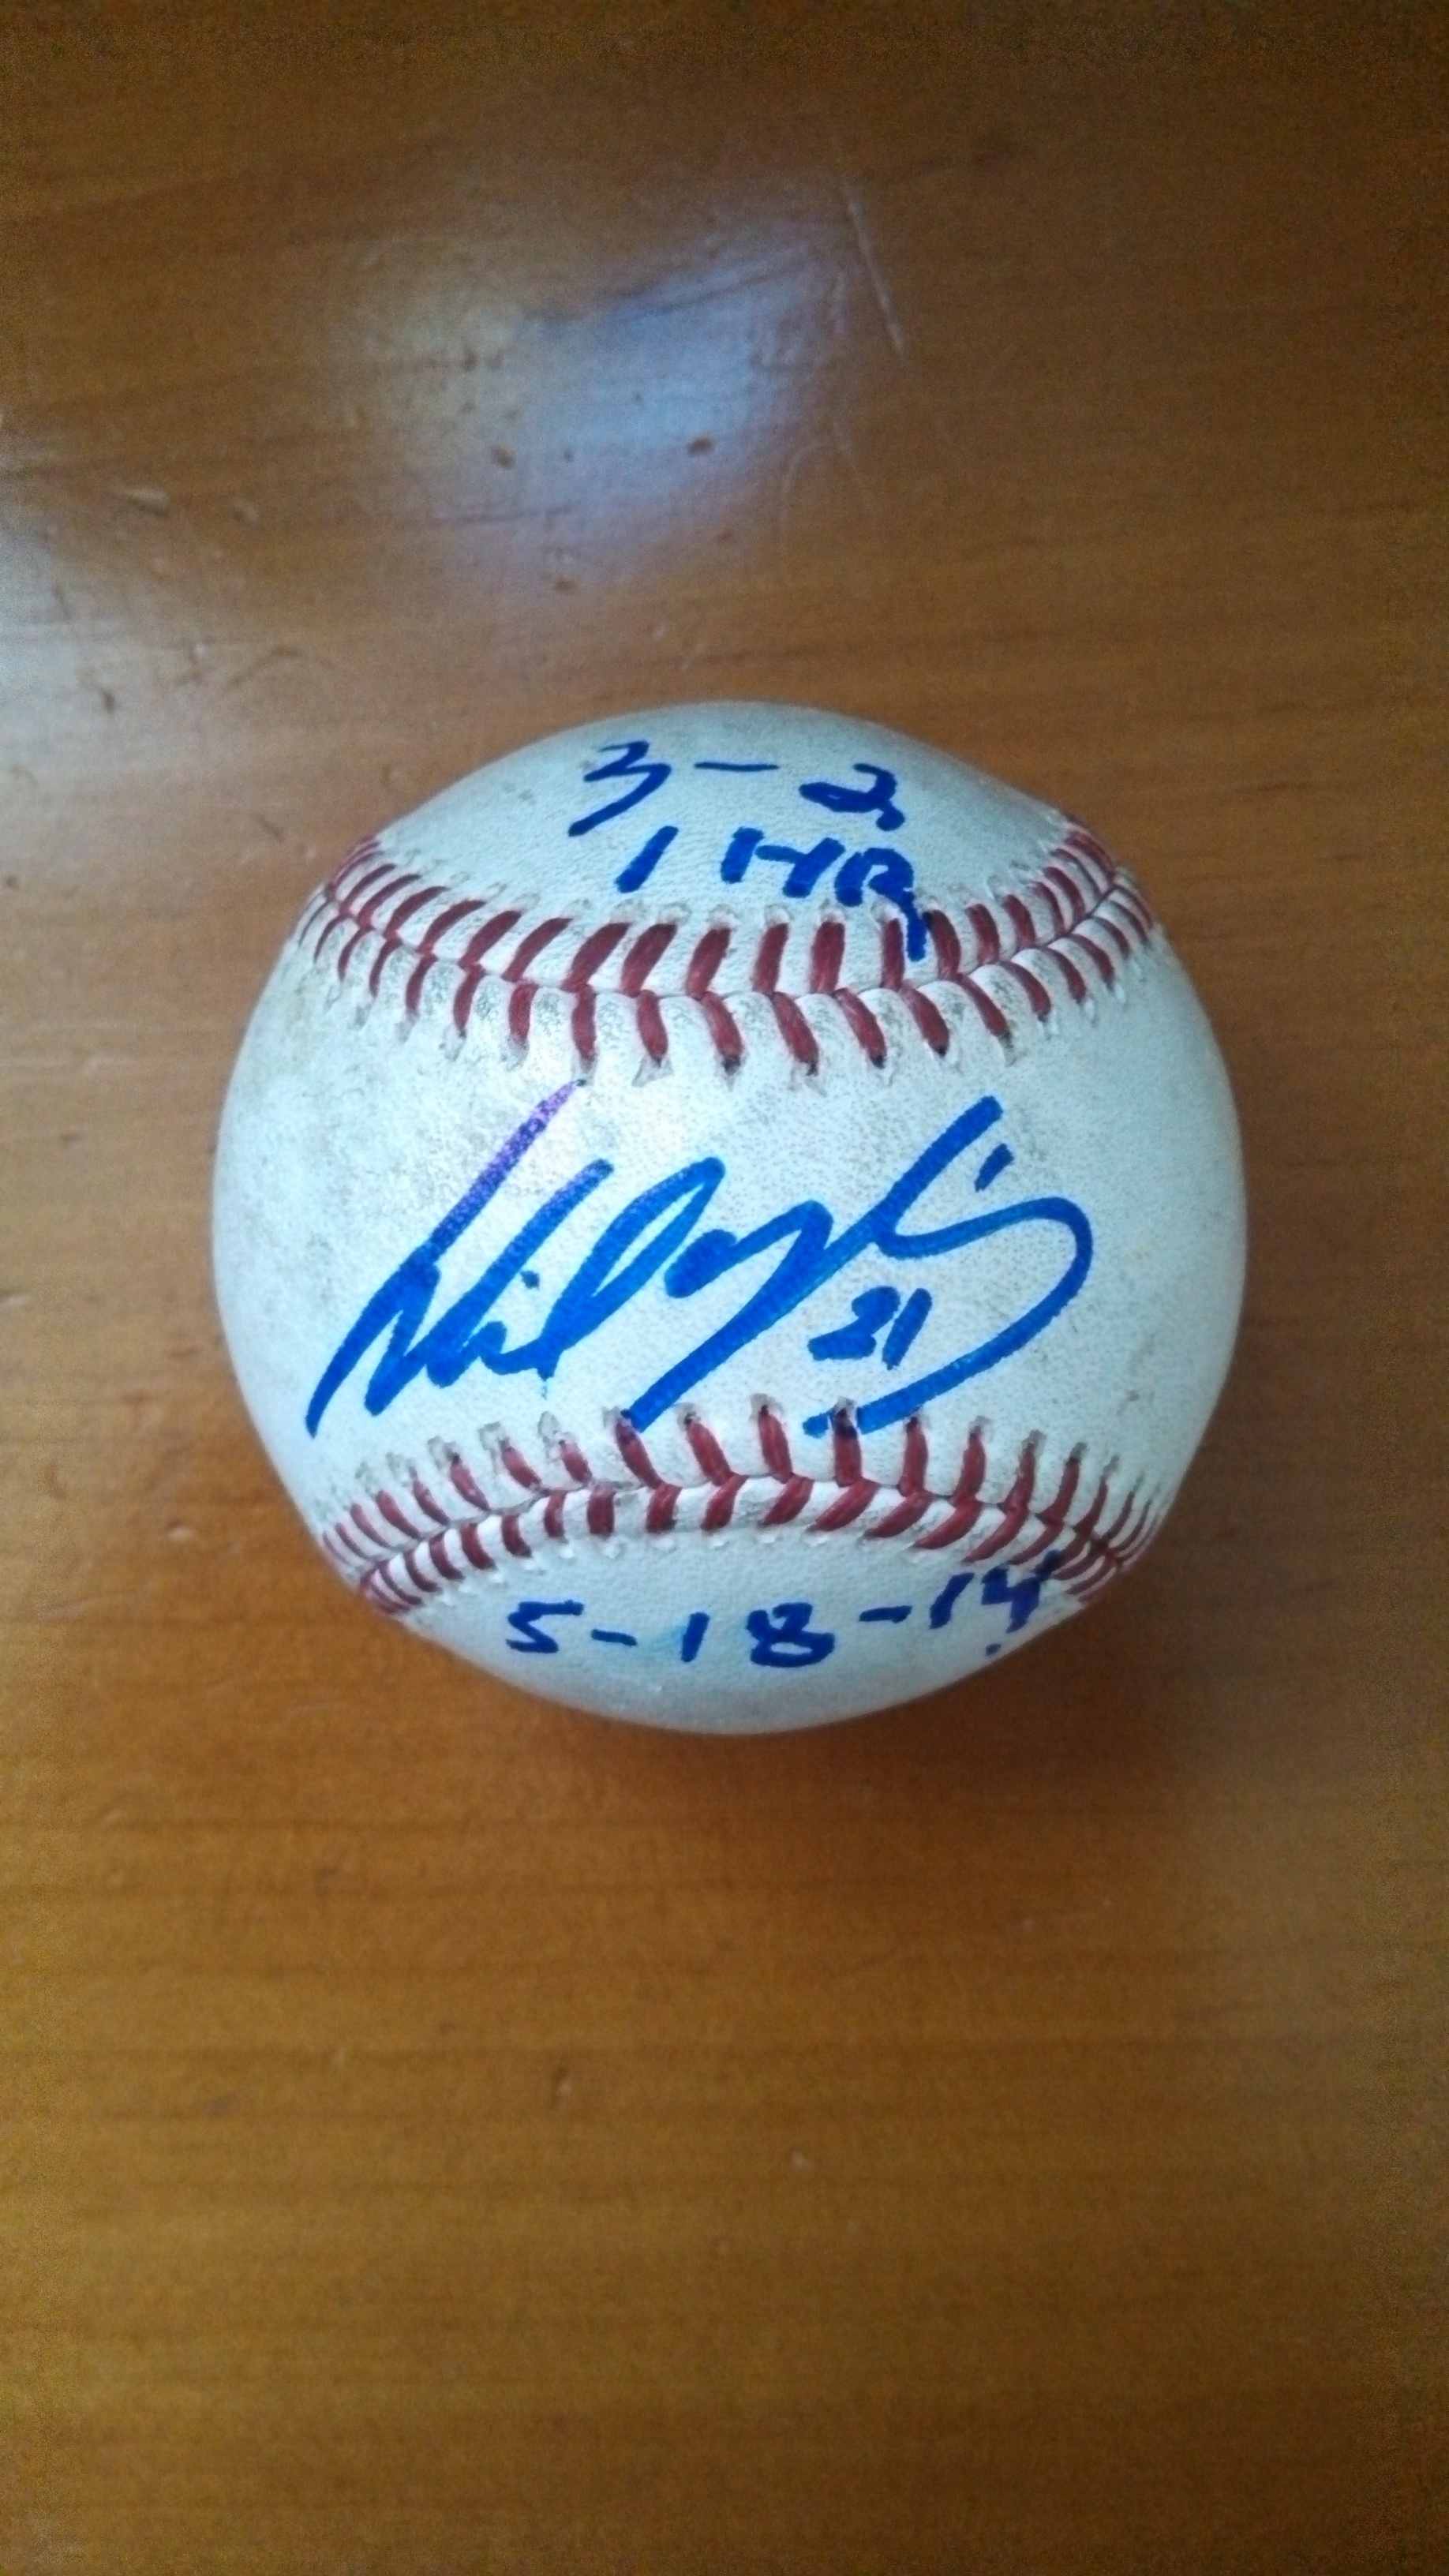
Signature of: wil nieves